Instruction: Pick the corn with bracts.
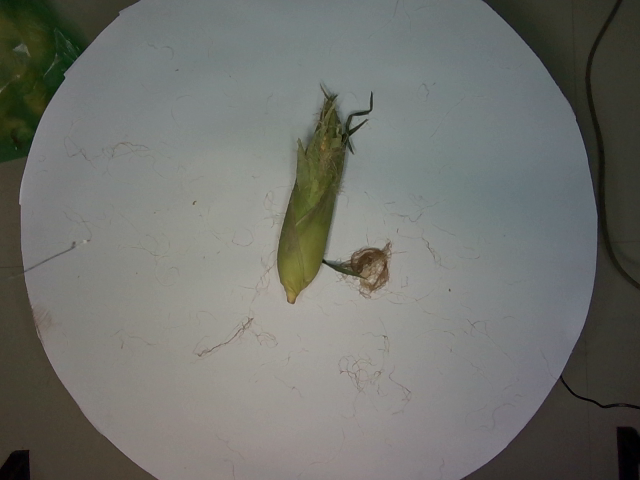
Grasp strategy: vertical